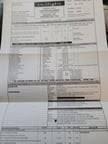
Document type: Invoice